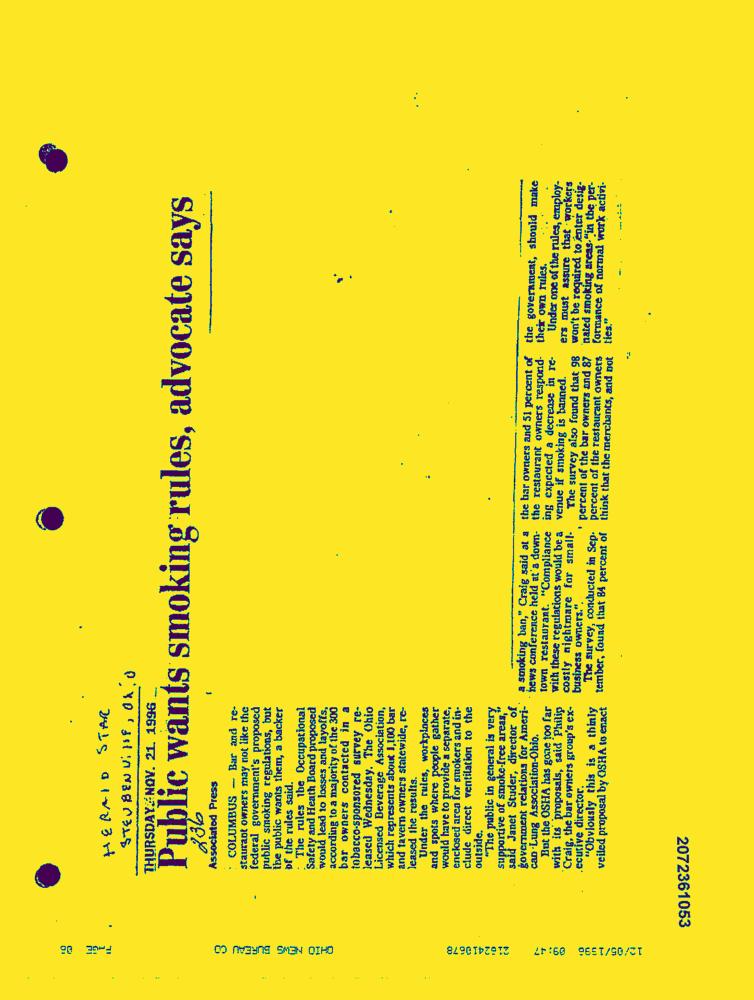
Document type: News-Article